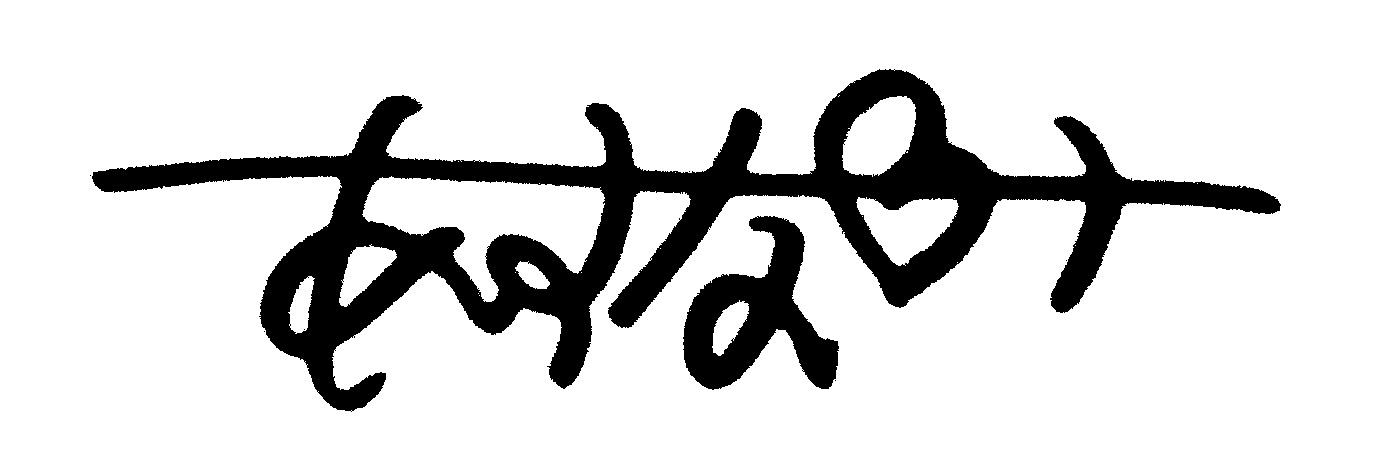
Signature of: asuna kawai